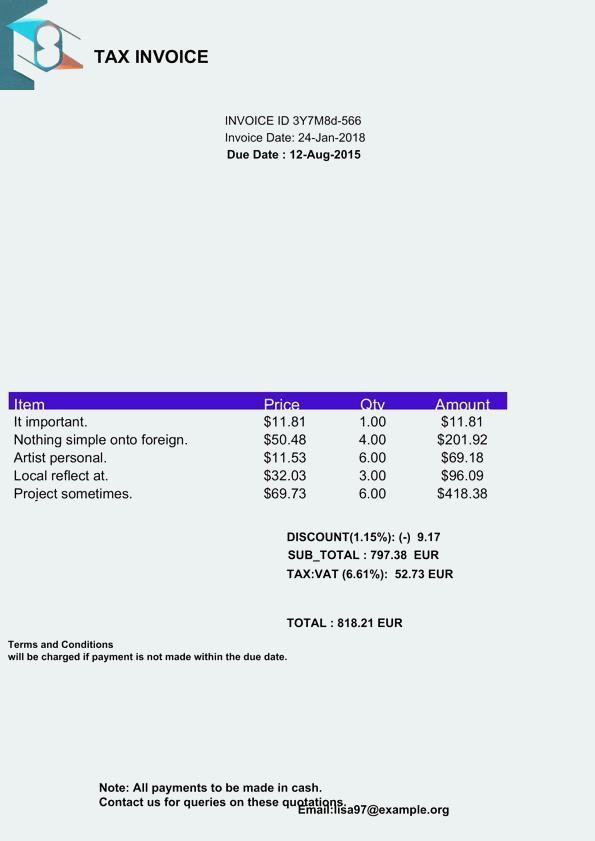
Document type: Invoice